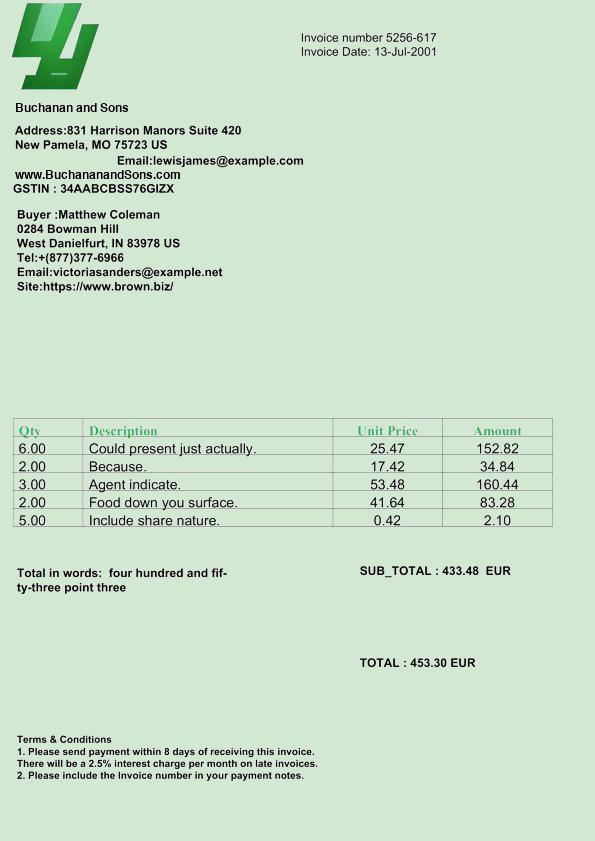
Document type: Invoice